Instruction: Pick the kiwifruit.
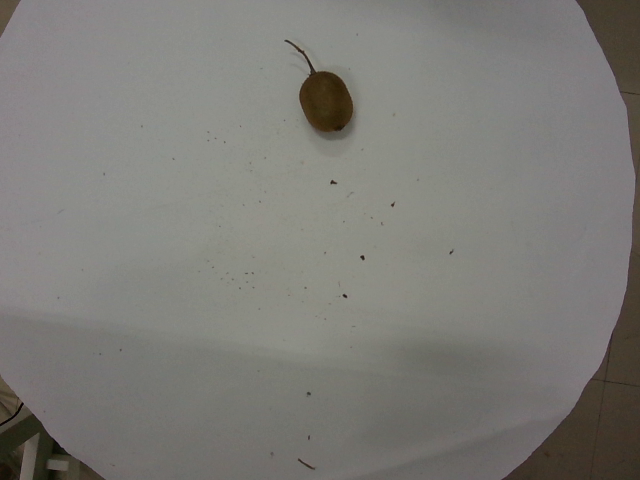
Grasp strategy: vertical